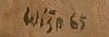
Signature of: jaromír wíšo